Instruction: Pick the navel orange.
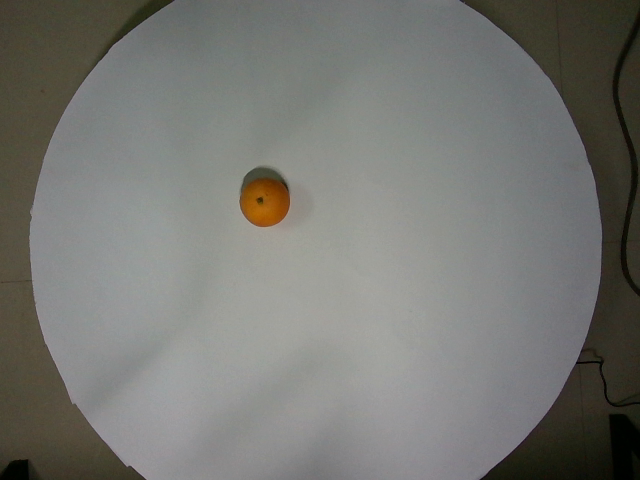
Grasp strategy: vertical